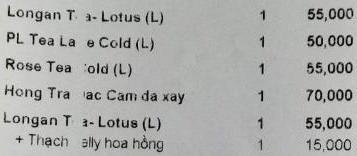
<table>
<tr>
<td>Longan Tea- Lotus (L)</td>
<td>1</td>
<td>55,000</td>
</tr>
<tr>
<td>PL Tea Latte Cold (L)</td>
<td>1</td>
<td>50,000</td>
</tr>
<tr>
<td>Rose Tea Cold (L)</td>
<td>1</td>
<td>55,000</td>
</tr>
<tr>
<td>Hong Tra Tac Cam da xay</td>
<td>1</td>
<td>70,000</td>
</tr>
<tr>
<td>Longan Tea- Lotus (L)</td>
<td>1</td>
<td>55,000</td>
</tr>
<tr>
<td>+ Thạch Jelly hoa hồng</td>
<td>1</td>
<td>15,000</td>
</tr>
</table>